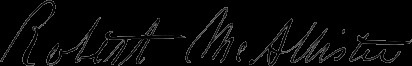
Signature of: robert mcallister